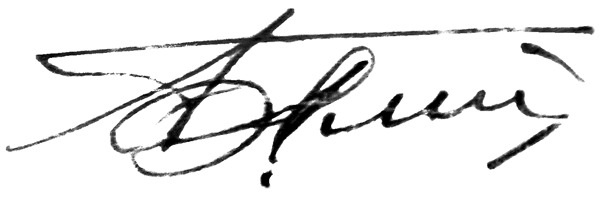
Signature of: q53805933